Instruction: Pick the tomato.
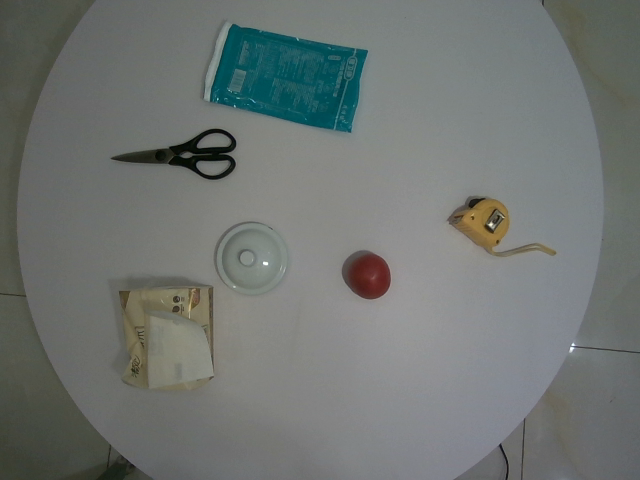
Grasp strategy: vertical